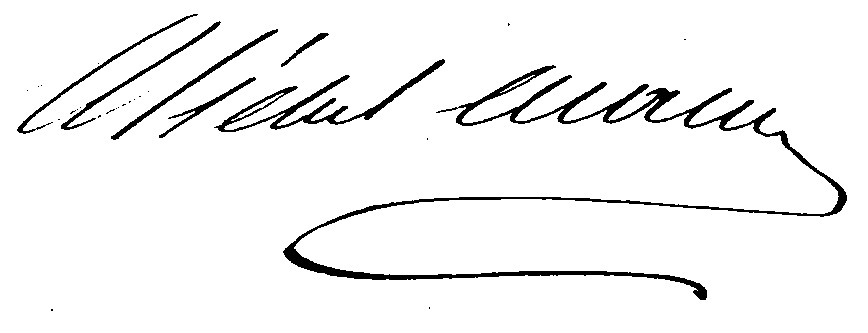
Signature of: michel masson